Question: What jurisdiction, city, or county is the document associated with?
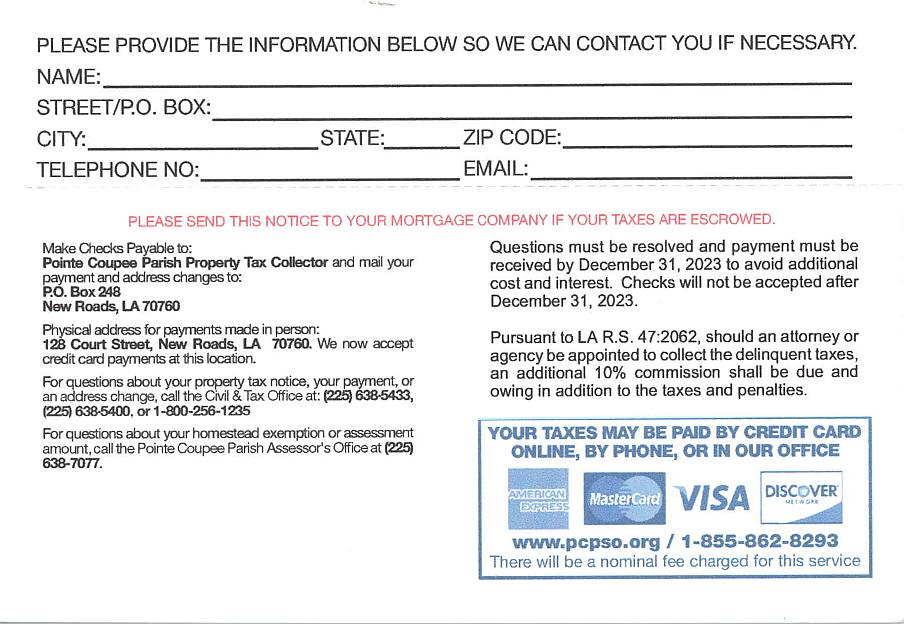
Answer: "Pointe Coupee Parish"